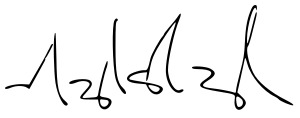
Signature of: gonzalo sánchez de lozada